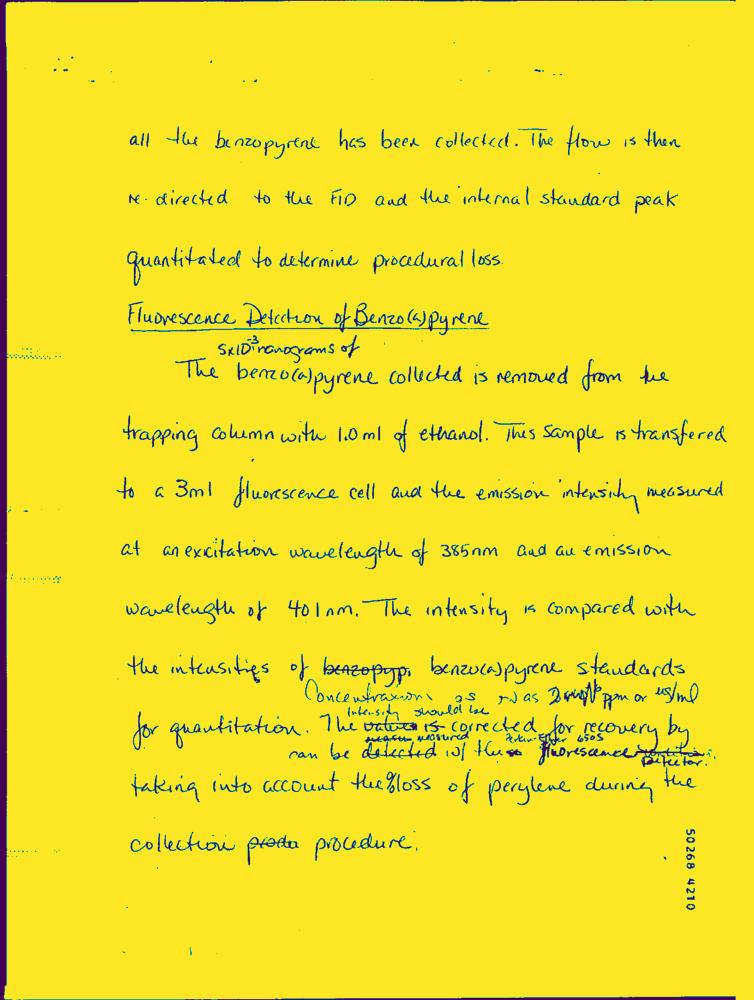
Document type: Hand-Written